Question: What is the suspected problem?
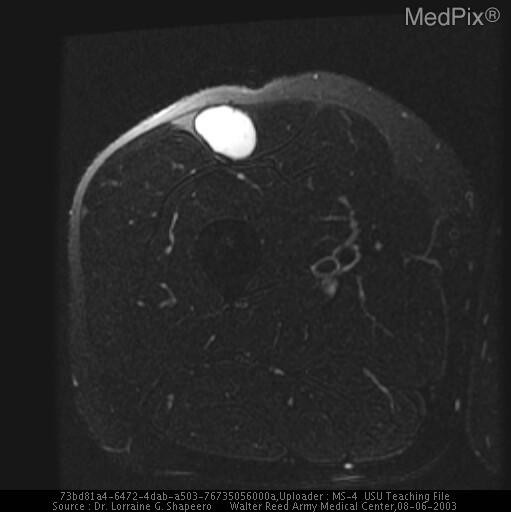
Answer: The findings suggest PLAIN RADIOGRAPH: A-P and lateral views of the right femur from 7/9/2002 demonstrate no bone abnormalities.  No soft tissue abnormalities are evident. MRI: A right rectus femoris mass measuring 4.5x2.4x2.5cm shows intermediate- signal intensity periphery with low-signal-intensity center on T1-weighted MR images and predominantly high signal intensity mass on T2-weighted MR image with low-signal-intensity septae posteriorly. After contrast-enhancement, there is a thick rim of peripheral enhancement with non-enhancing areas centrally. These findings were consistent with a myxoid liposarcoma.. A right rectus femoris mass measuring 4.5x2.4x2.5cm shows intermediate- signal intensity periphery with low-signal-intensity center on T1-weighted MR images and predominantly high signal intensity mass on T2-weighted MR image with low-signal-intensity septae posteriorly.. The patient might have a history of 34-year-old male with self-palpated slowly growing right thigh mass just above the knee. Mass painful with percussion..